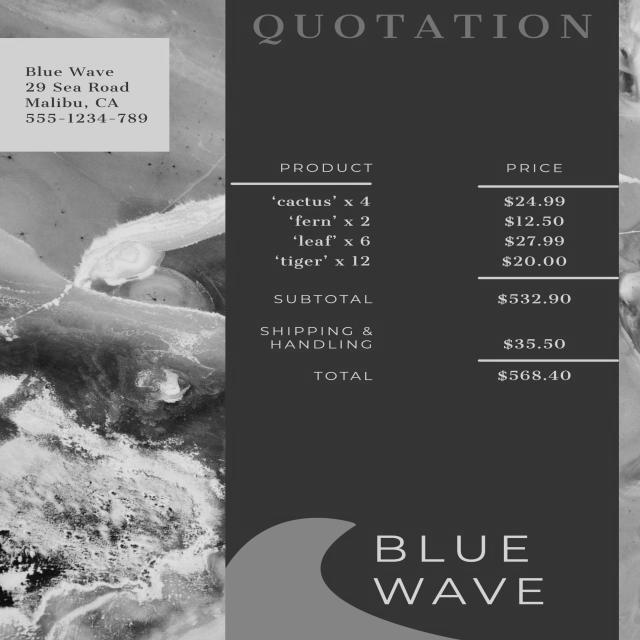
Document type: Invoice